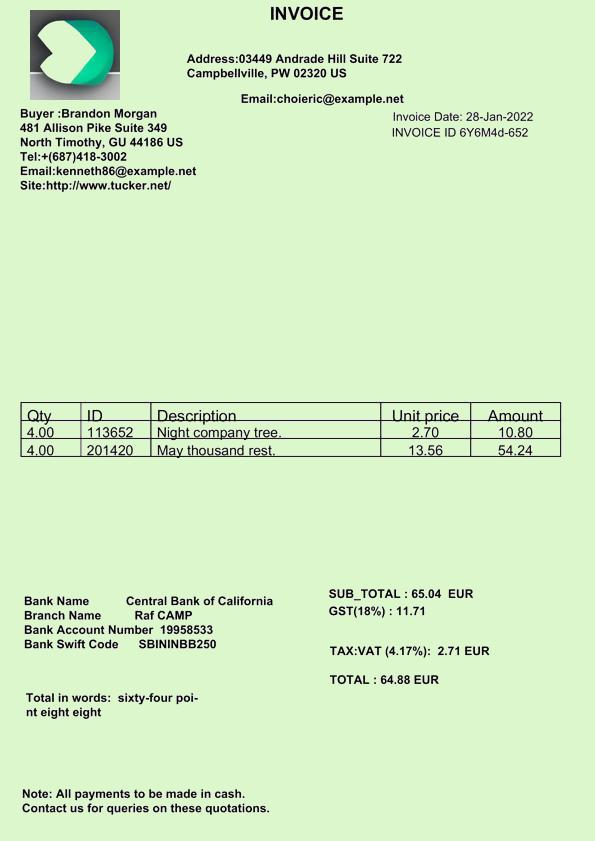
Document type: Invoice